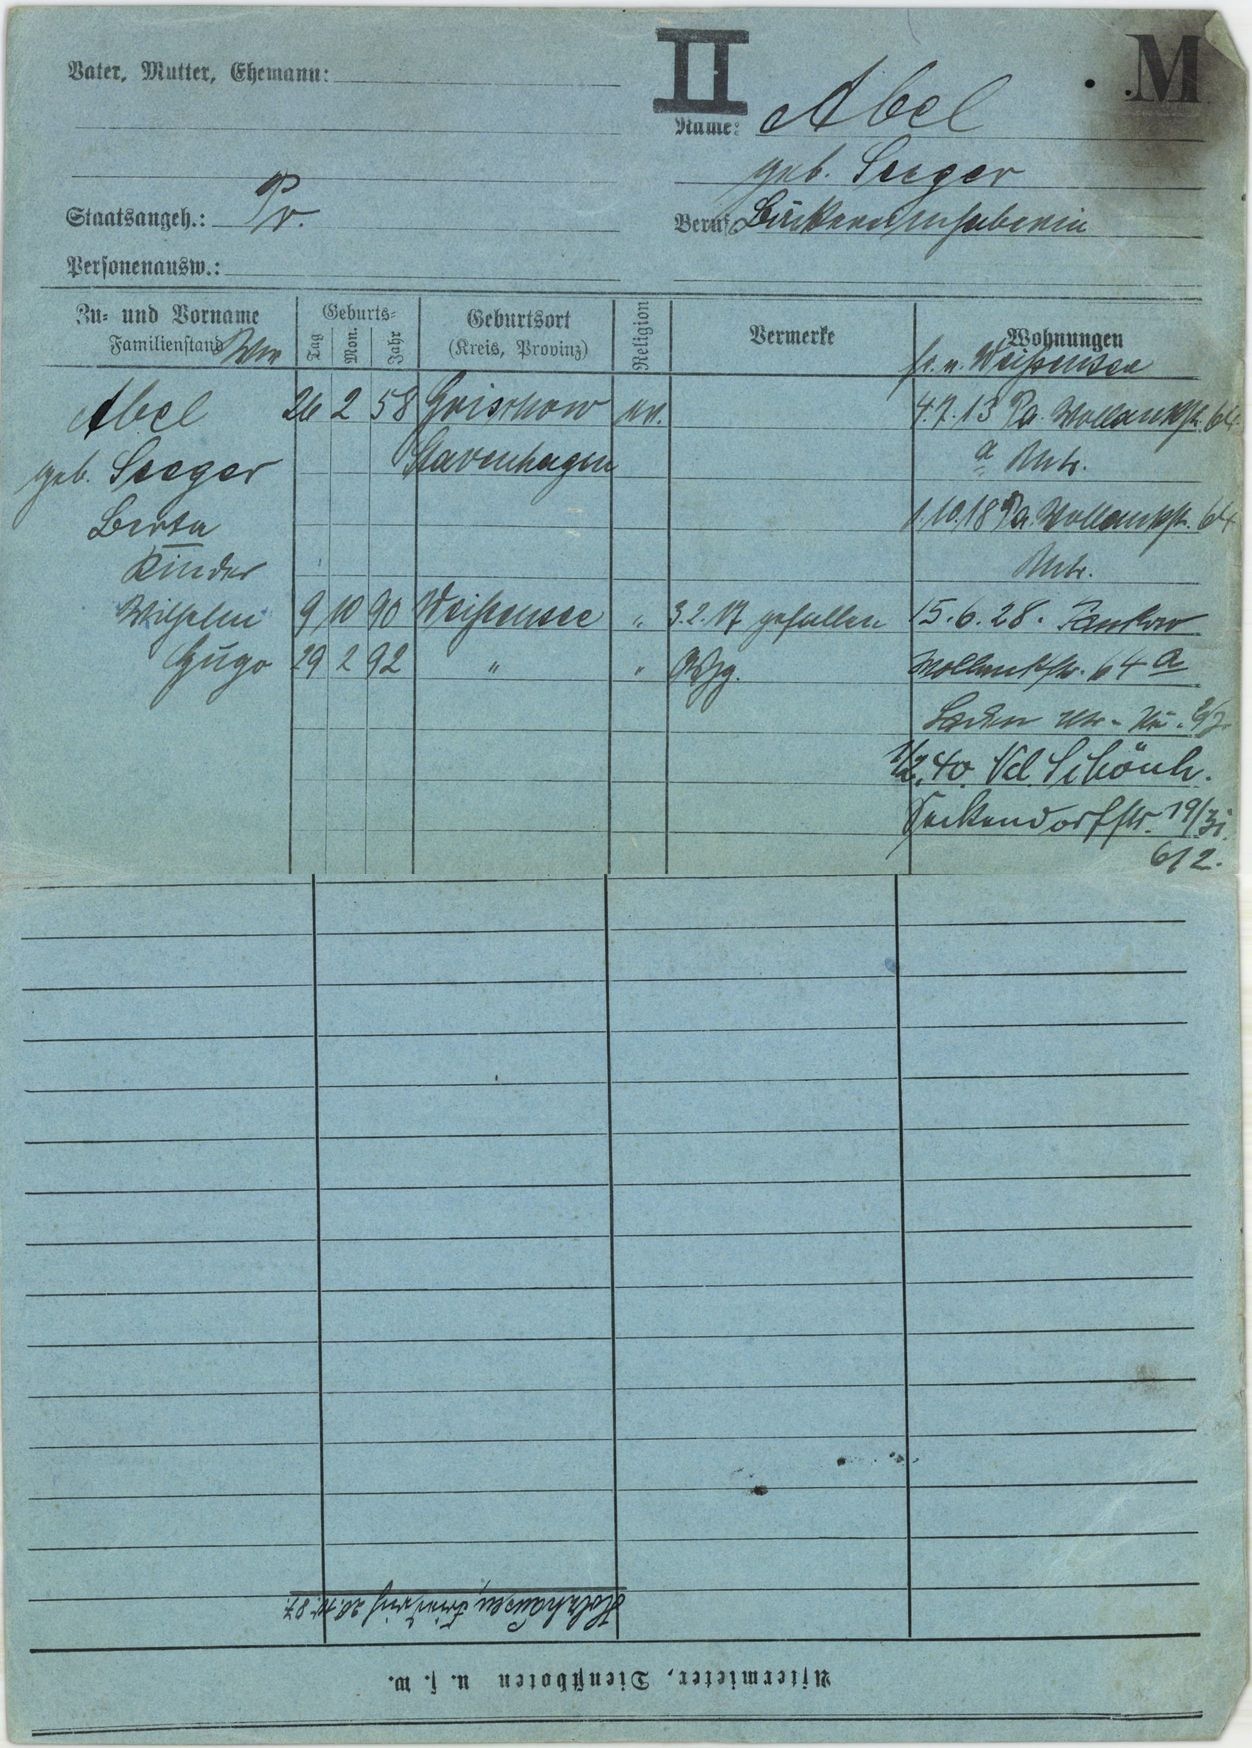
Abel

geb. Seeger